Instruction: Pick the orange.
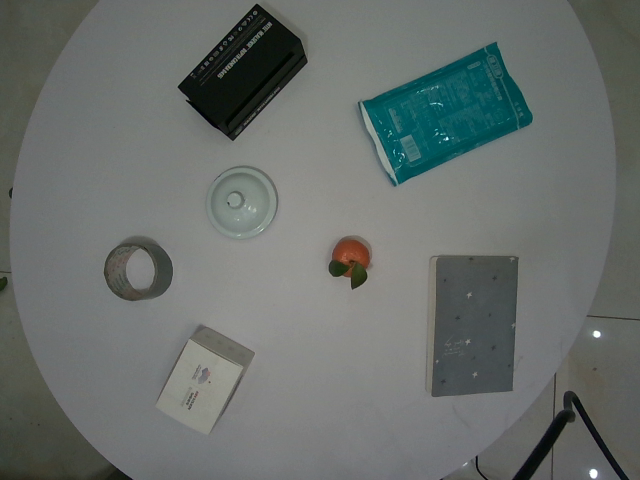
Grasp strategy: vertical